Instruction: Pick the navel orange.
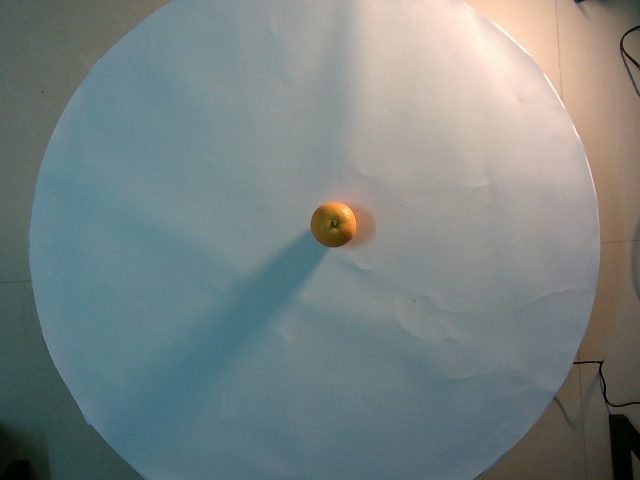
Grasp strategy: vertical